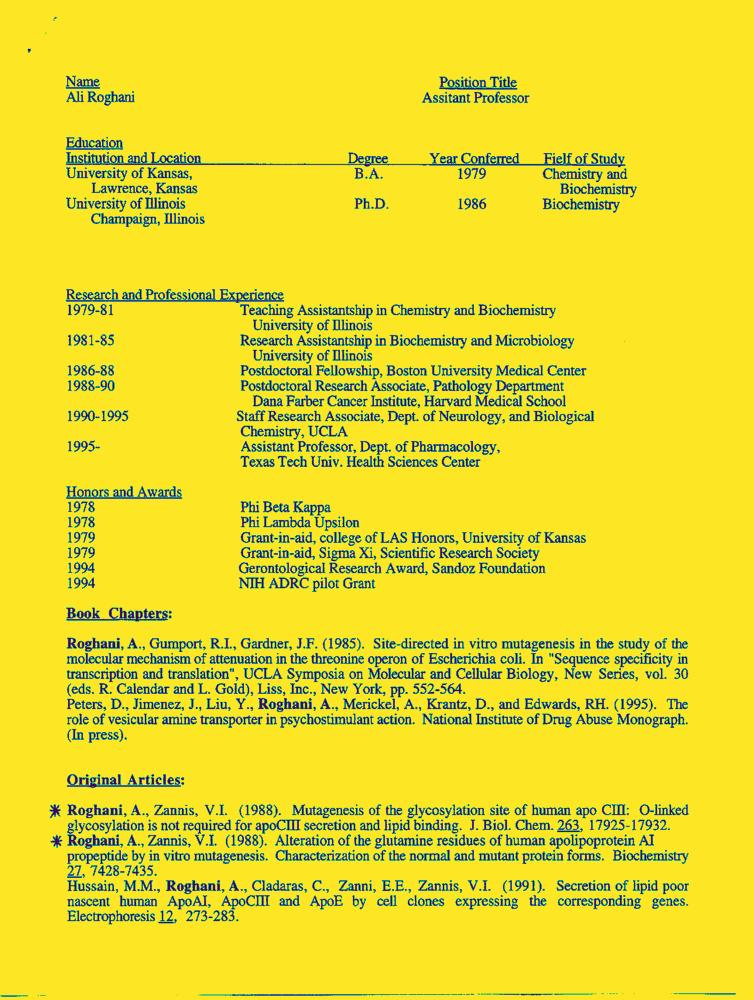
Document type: Resume-Doc